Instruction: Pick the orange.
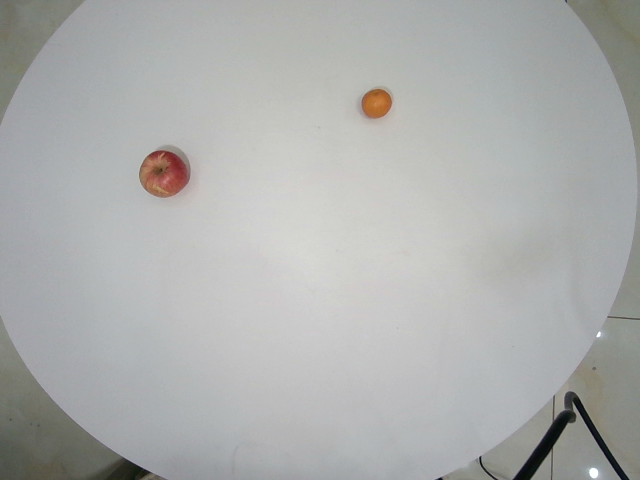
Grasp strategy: vertical